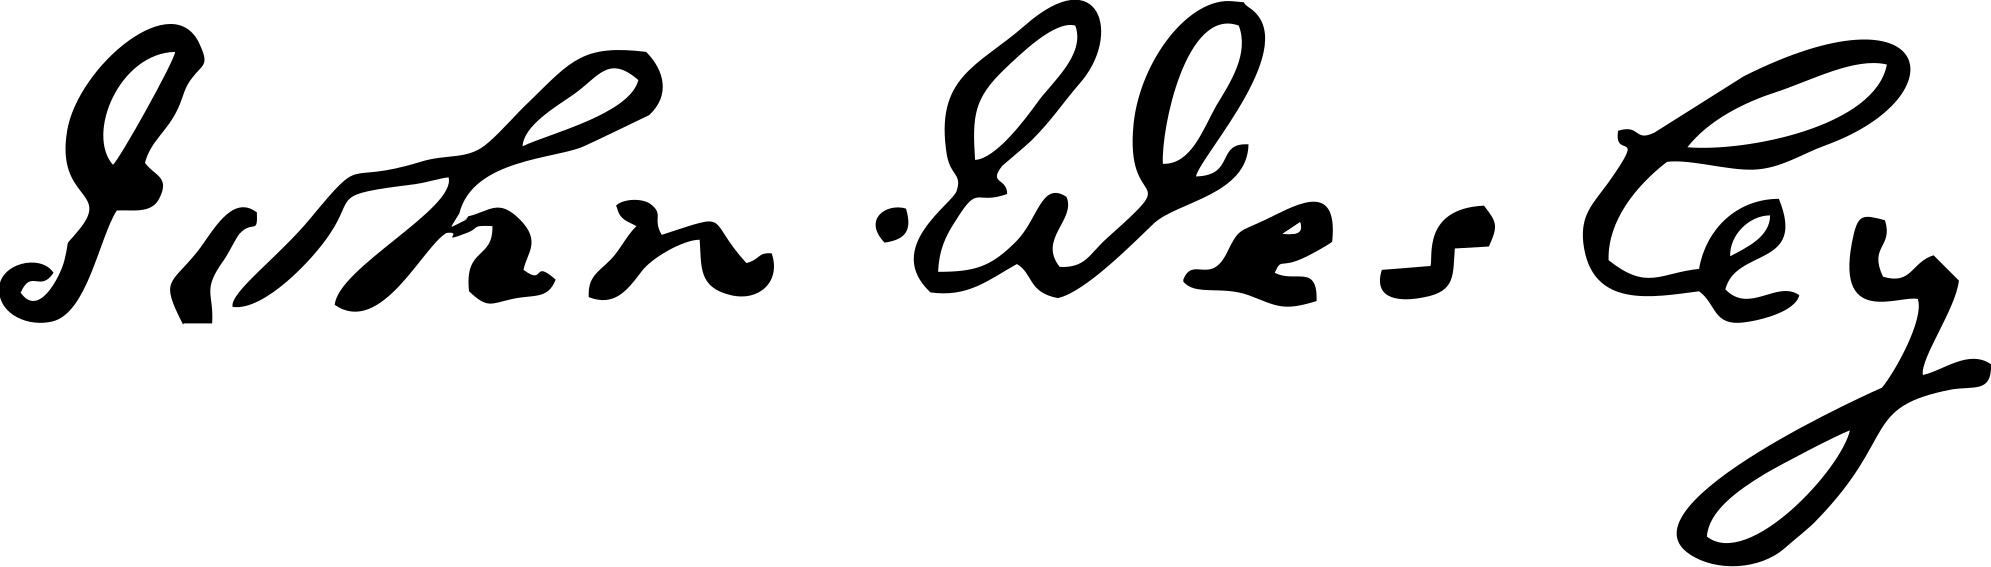
Signature of: john wesley